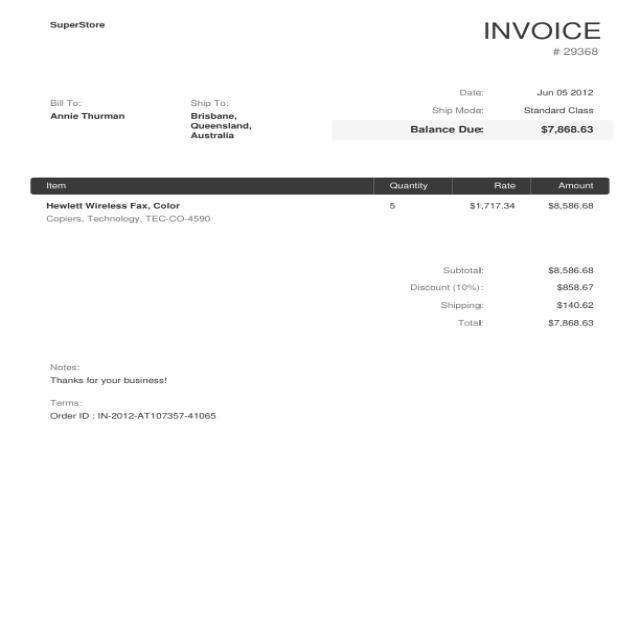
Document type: Invoice